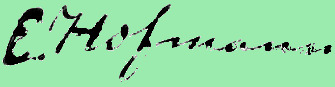
Signature of: ernst reinhold von hofmann